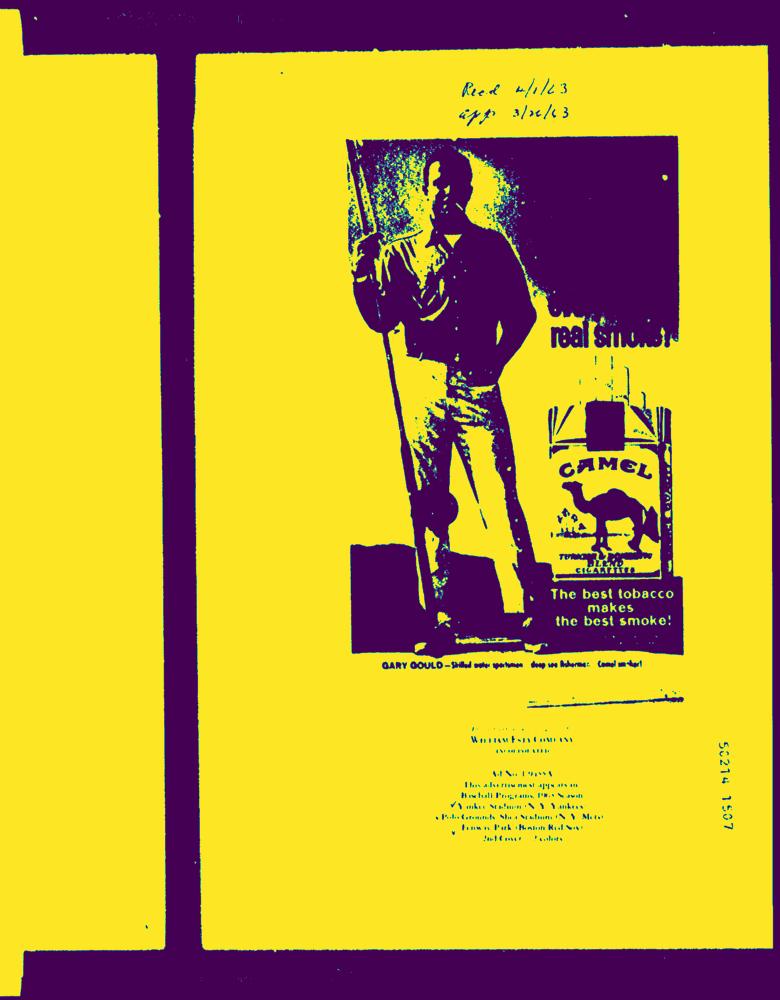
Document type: AD